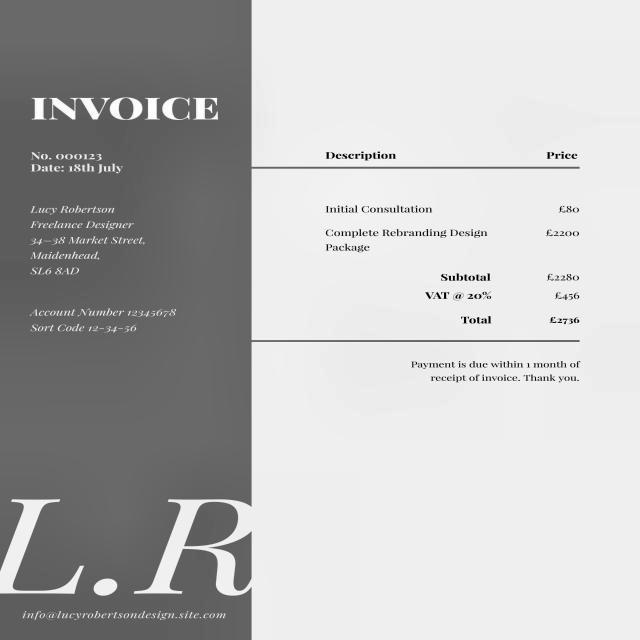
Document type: Invoice